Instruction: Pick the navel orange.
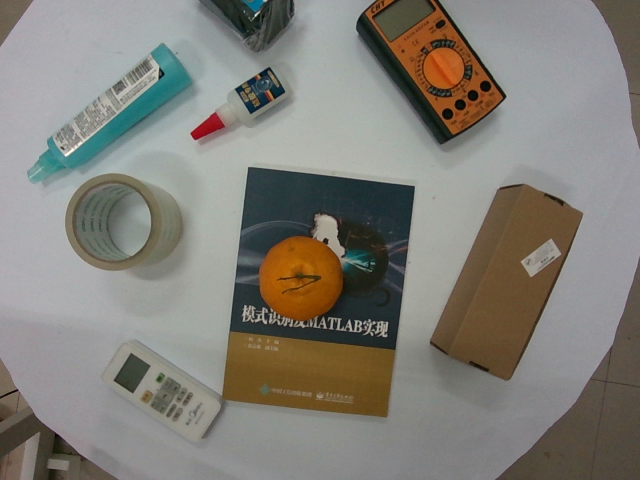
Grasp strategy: vertical